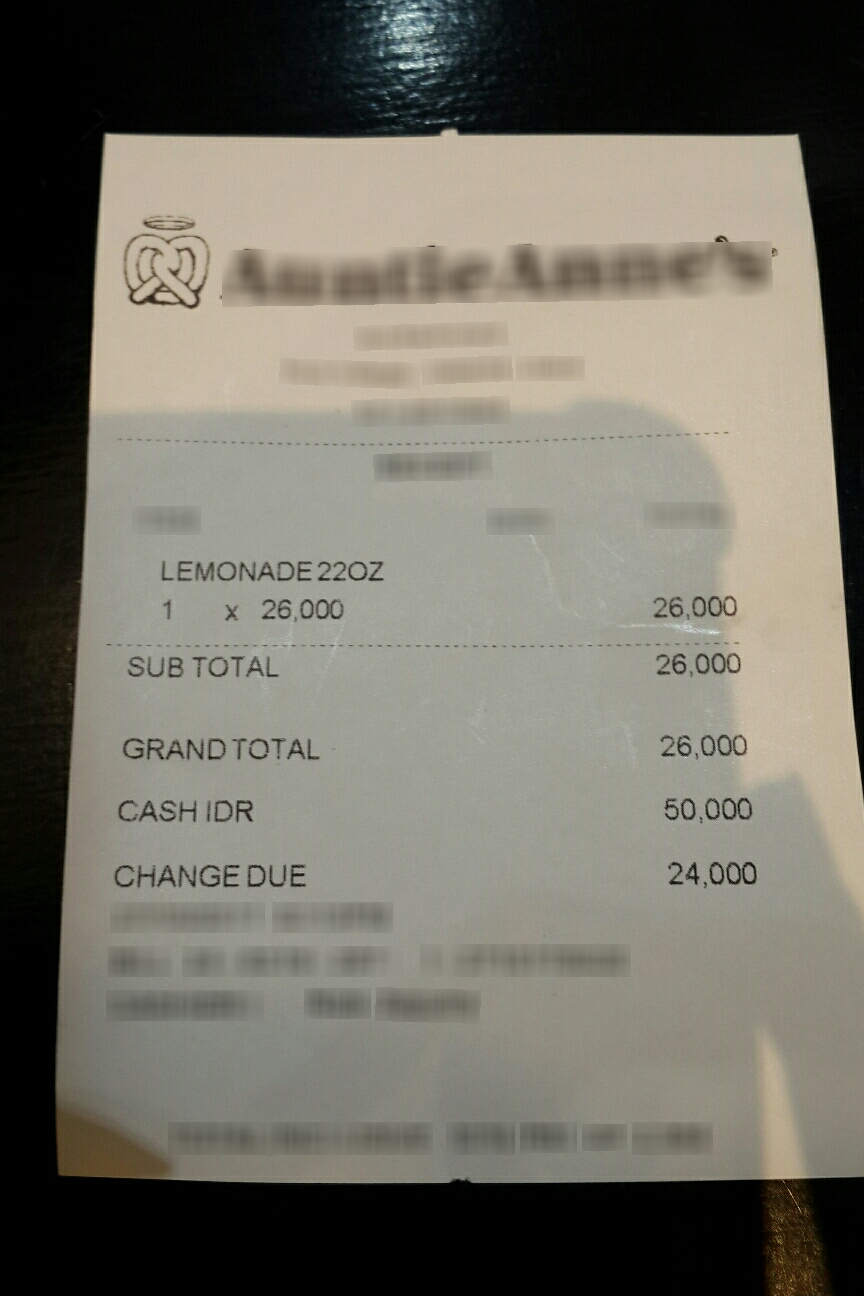
Number of items: 4
Subtotal: 26,000
Total: 26,000
OCR text regions:
text: x
text: LEMONADE22OZ
text: 1
text: 26,000
text: 26,000
text: SUB TOTAL
text: 26,000
text: GRAND TOTAL
text: 26,000
text: CASHIDR
text: 50,000
text: CHANGE
text: DUE
text: 24,000